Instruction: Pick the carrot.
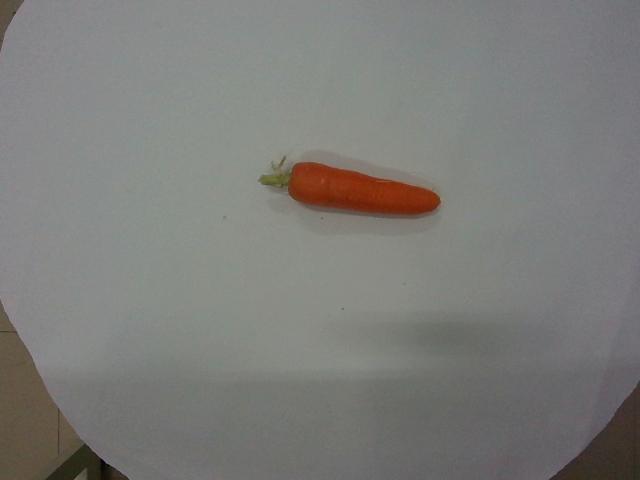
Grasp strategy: vertical